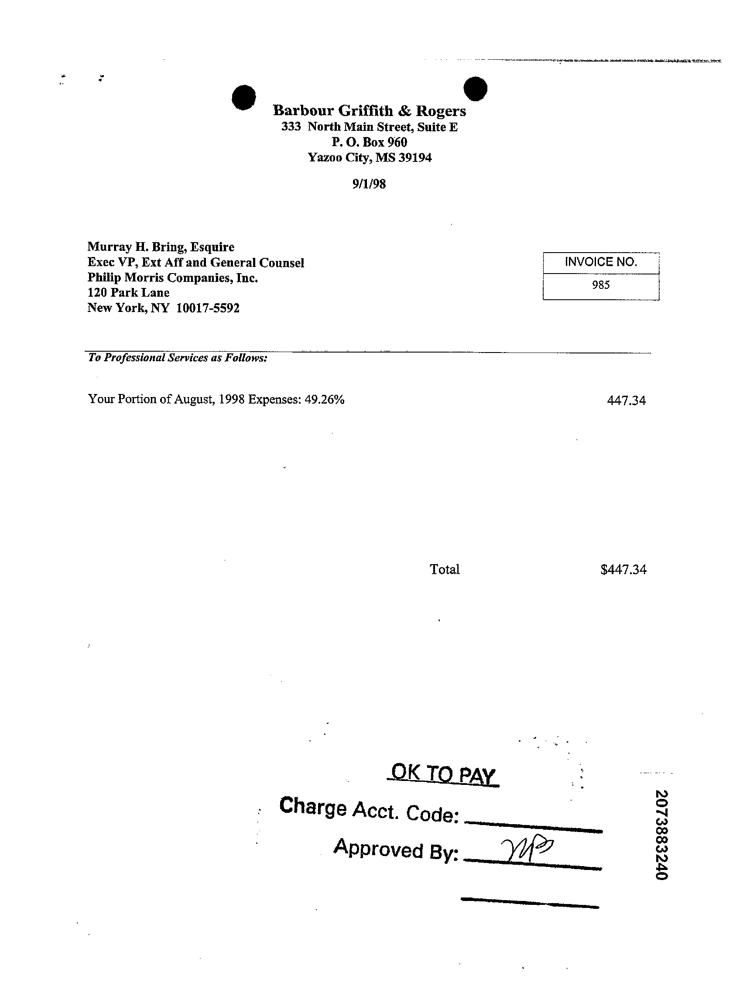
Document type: Invoice